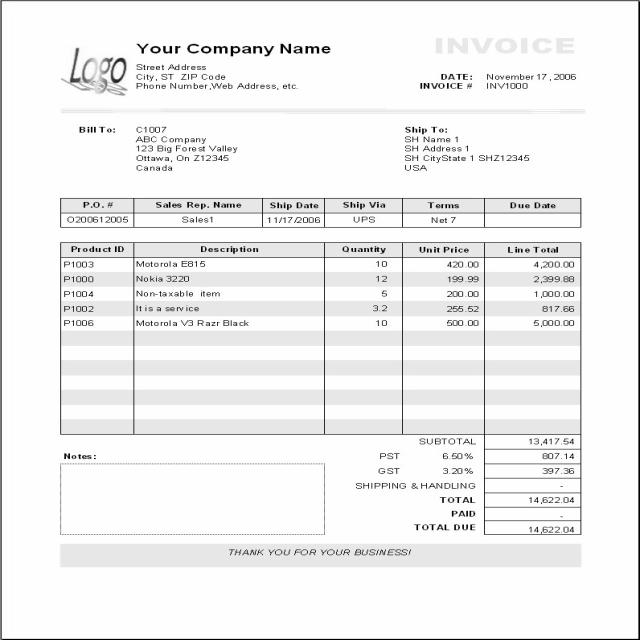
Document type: Invoice